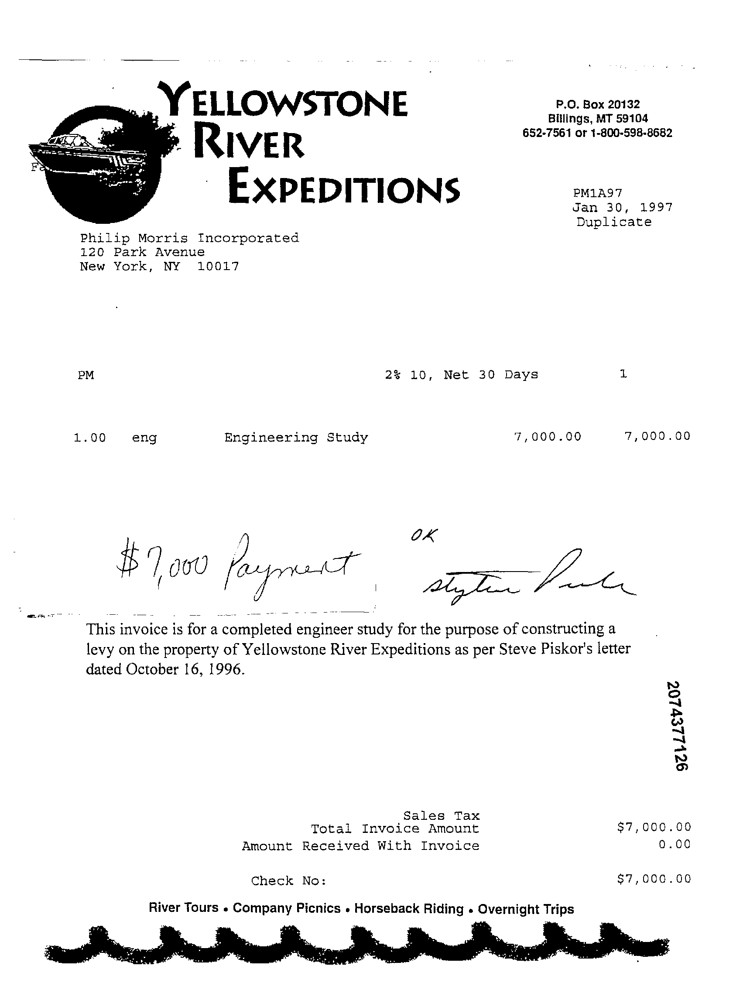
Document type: Invoice